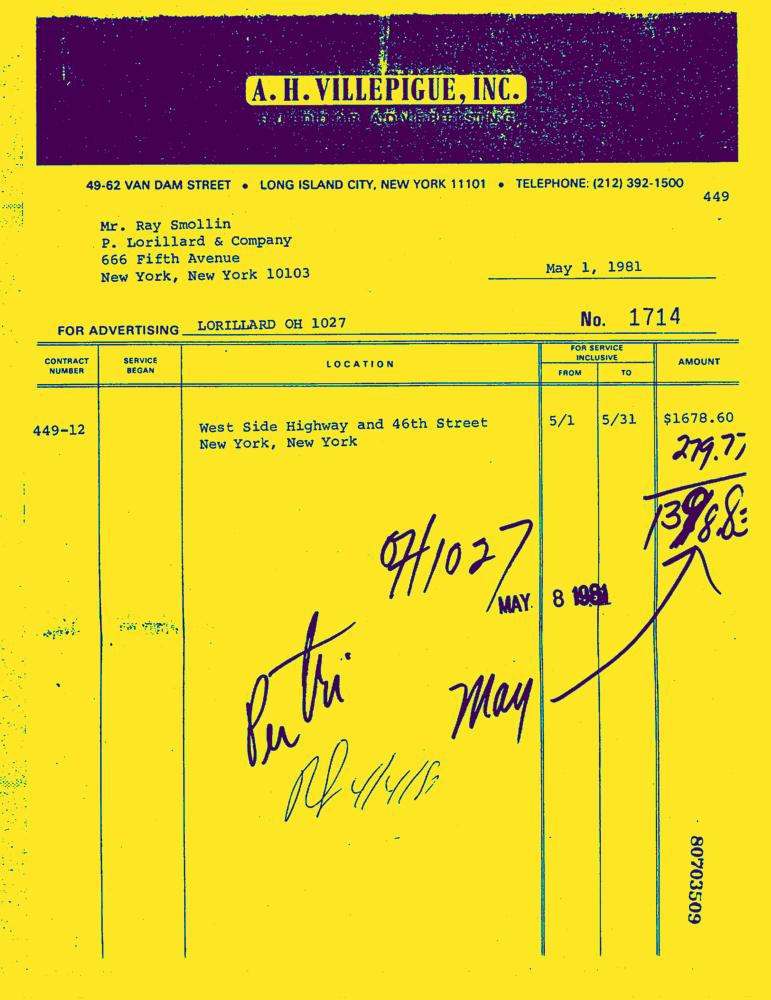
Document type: Invoice-Doc